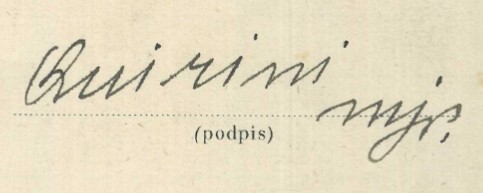
Signature of: eugeniusz quirini